Question: What is the main concern?
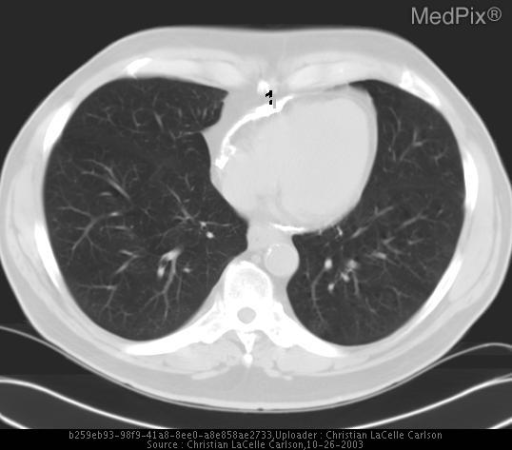
Answer: The findings suggest PA and lateral chest x-rays demonstrate normal heart size with anterior and inferior pericardial calcifications and question of mild pulmonary venous engorgement.  On non-contrast CT scan, the calcifications are described as eggshell-type calcifications which do not significantly involve the AV grooves.  There is no pericardial effusion, evidence of right heart enlargement or failure, or vena cava and hepatic vein distention.  Accessory splenules, old fractures of the spine and inferior sternum at the level of the pericardial calcifications are also seen.  Echocardiography revealed mild dilatation of the inferior vena cava.  Doppler of the mitral valve was suggestive of abnormal respiratory variation which can be seen in constrictive physiology.. Non-contrast CT scan of the chest reveals thick egg-shell-type pericardial calcification along the anterior and inferior pericardium.  There are no pericardial or pleural effusions, evidence of right heart enlargement or failure, or distended vena cava.. The patient might have a history of 68 year-old man with increased dyspnea on exertion and orthopnea..